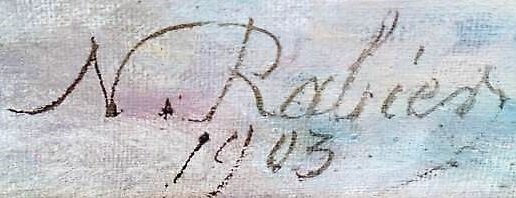
Signature of: narcisse rabier